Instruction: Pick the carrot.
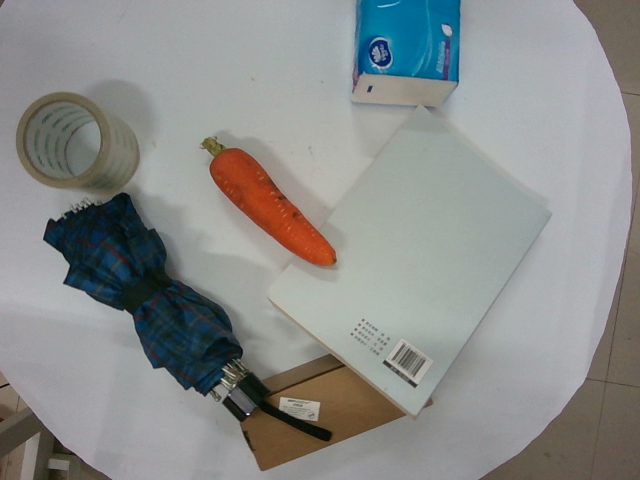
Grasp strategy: vertical